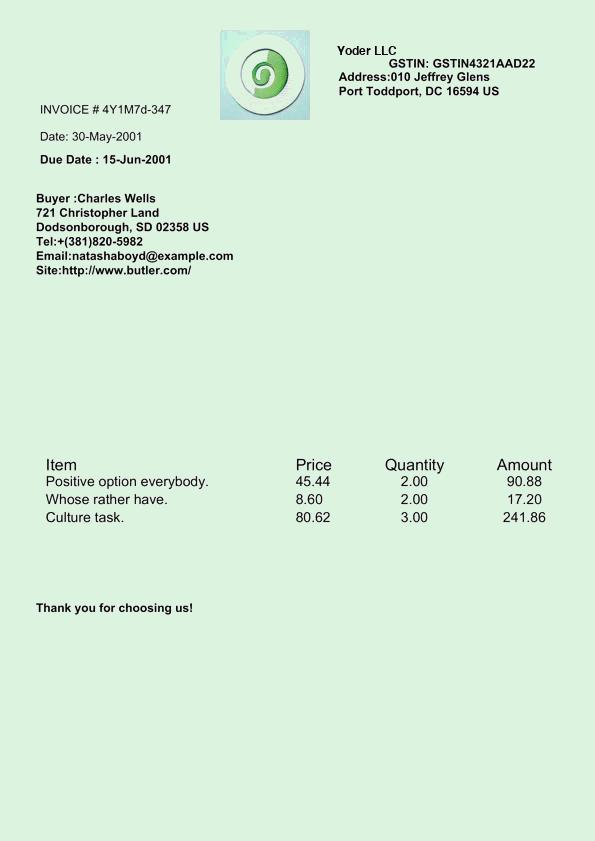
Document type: Invoice